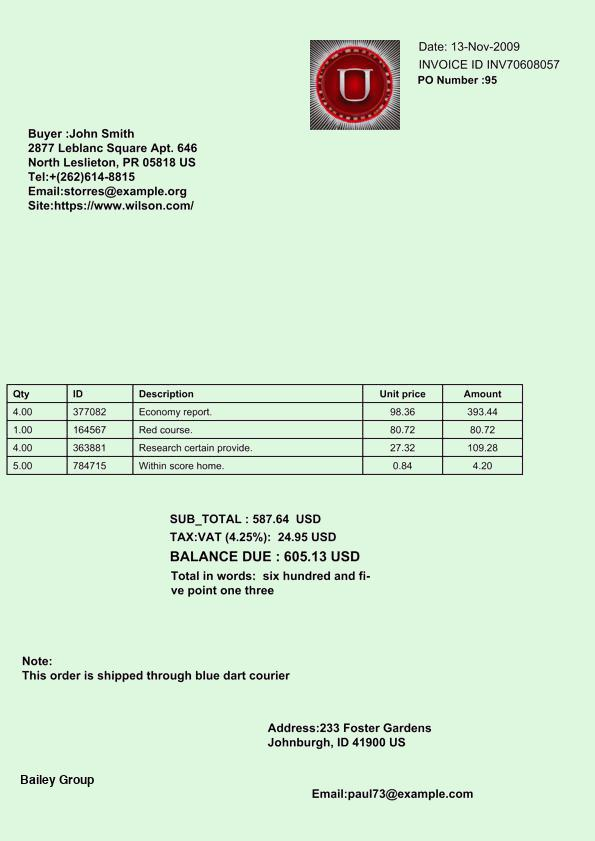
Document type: Invoice